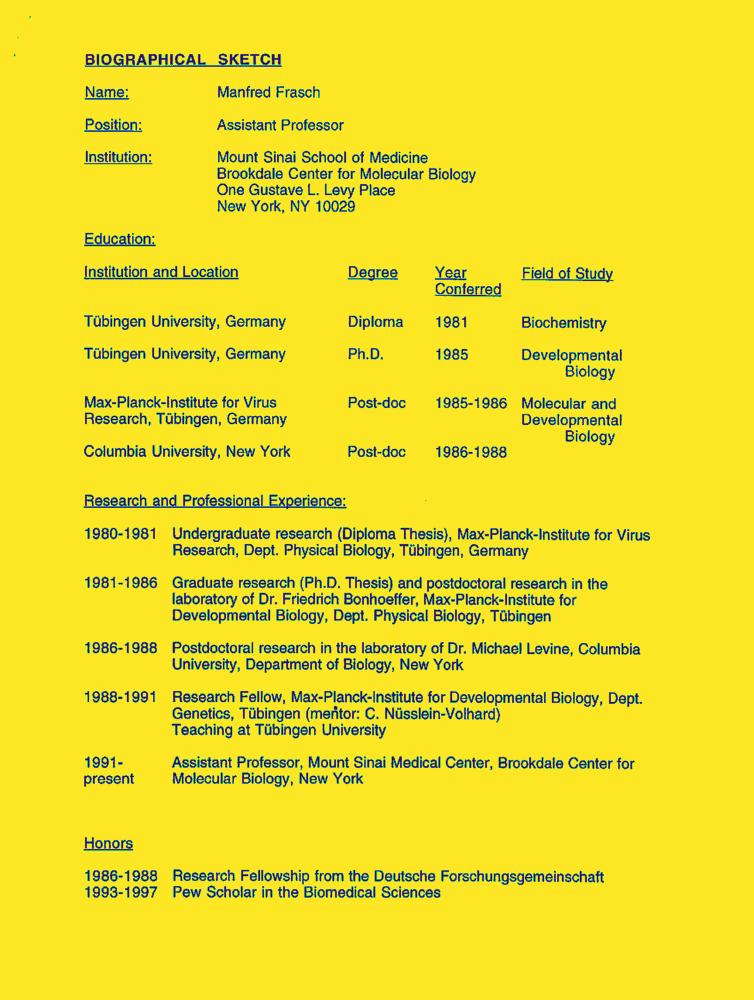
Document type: Resume-Doc